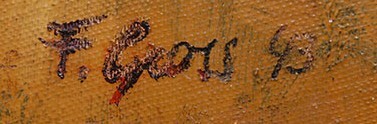
Signature of: františek gross